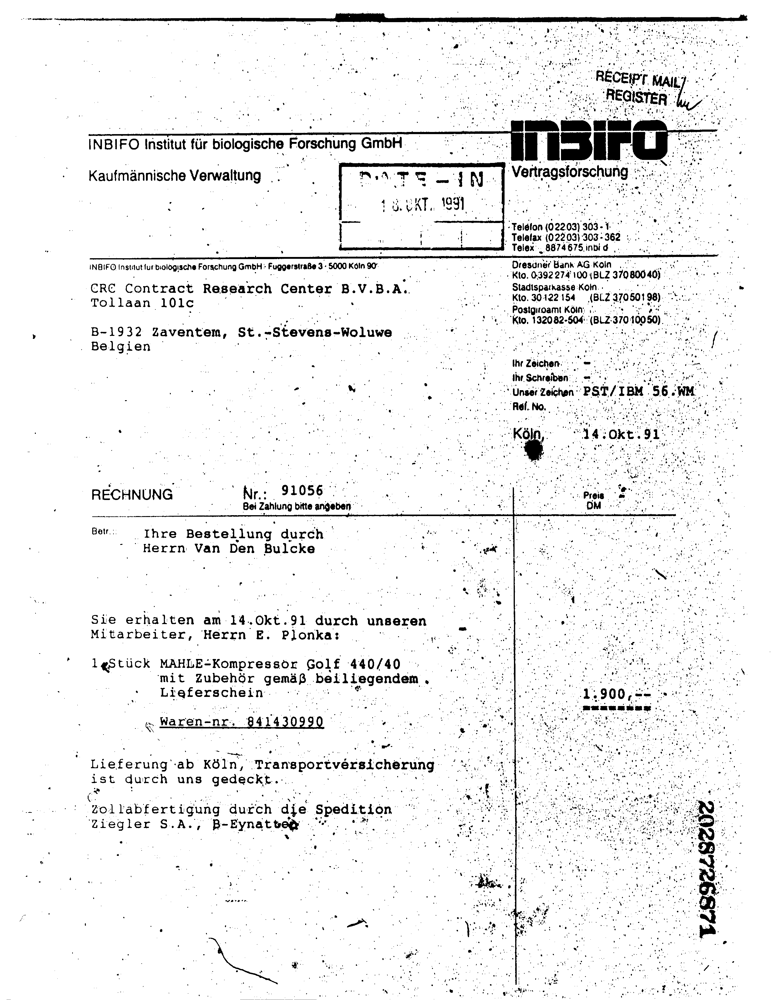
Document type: Invoice